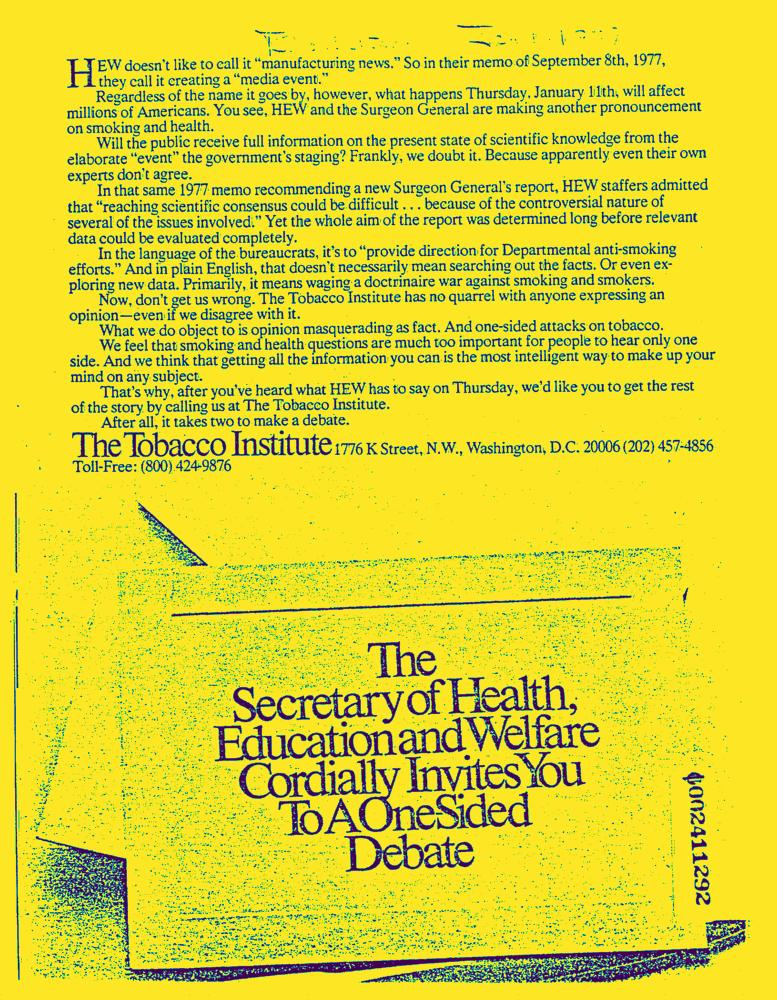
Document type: News-Article